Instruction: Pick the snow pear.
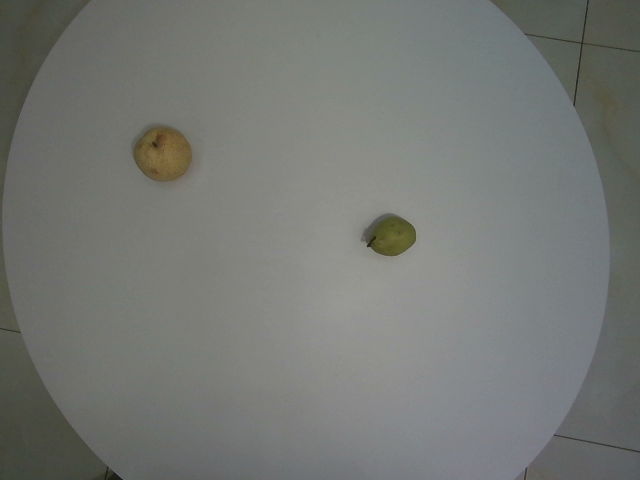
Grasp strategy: vertical